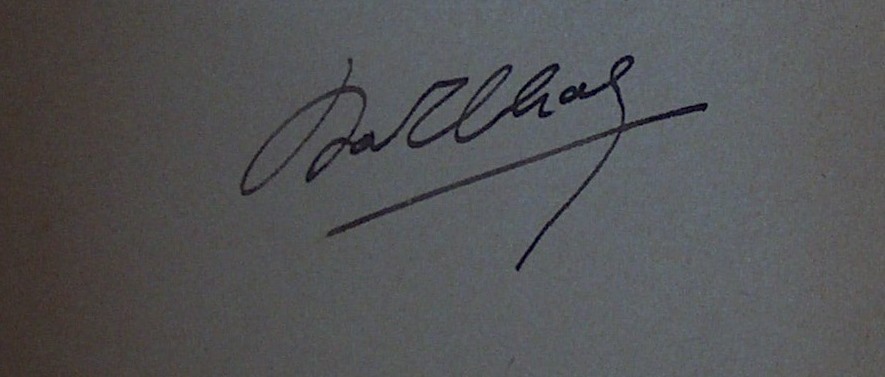
Signature of: daniel thaly